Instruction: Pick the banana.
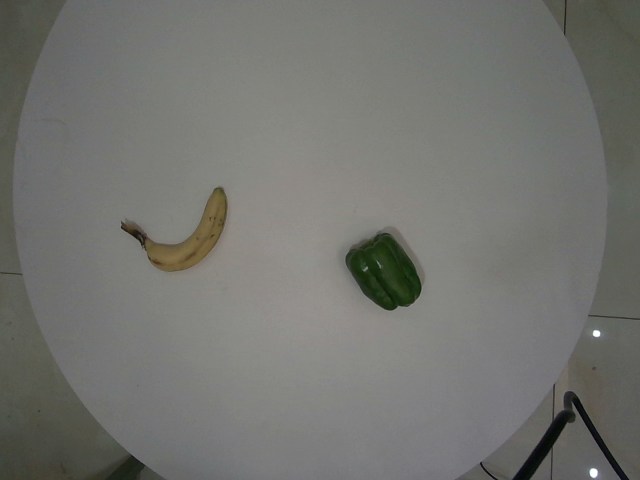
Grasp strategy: vertical